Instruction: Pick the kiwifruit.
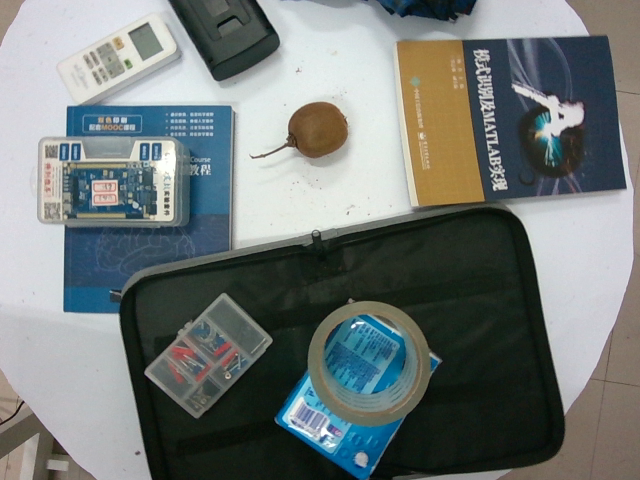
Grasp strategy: vertical